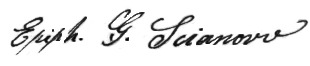
Signature of: epiphanius shanov